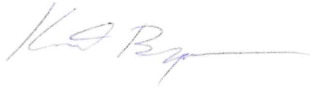
Signature of: kenneth bogner